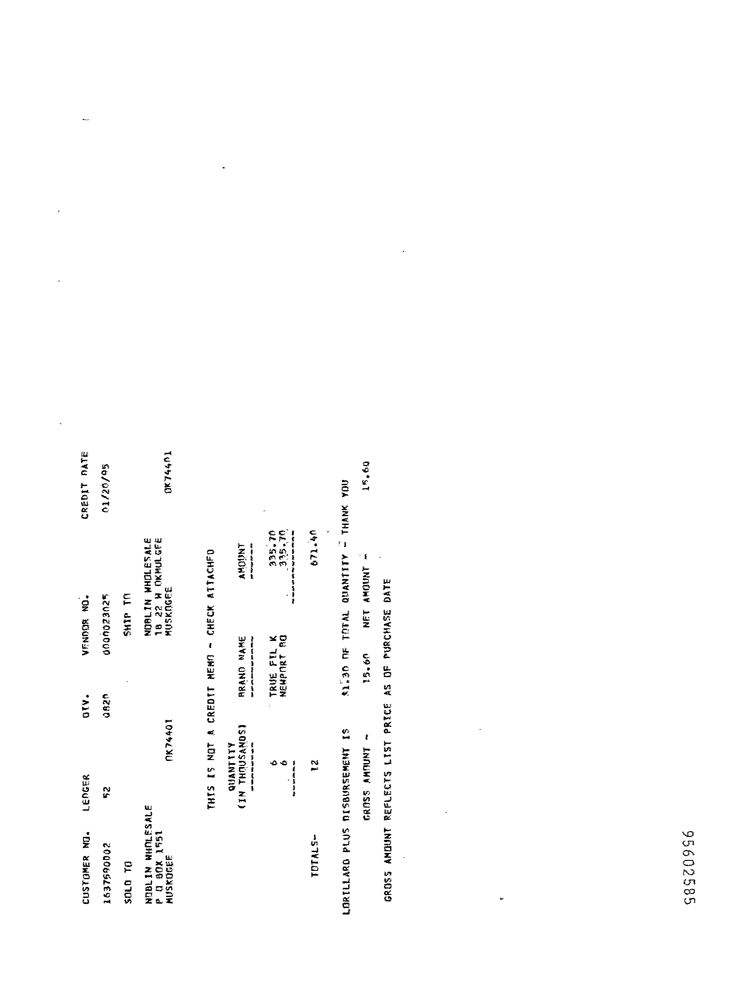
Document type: Invoice